Question: How does the patient history play a role?
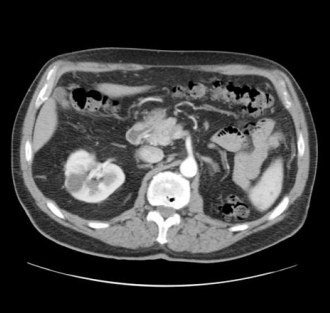
Answer: The patient's history of 72 Y/O MALE with hematuria. is key in understanding the case.